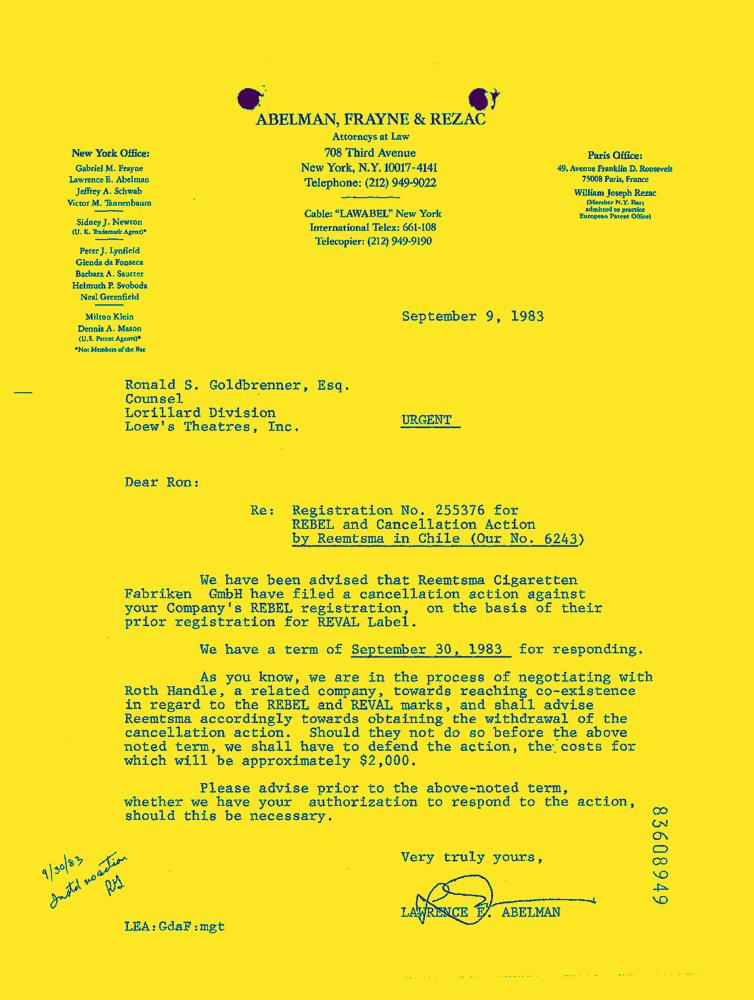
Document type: Letter-Doc